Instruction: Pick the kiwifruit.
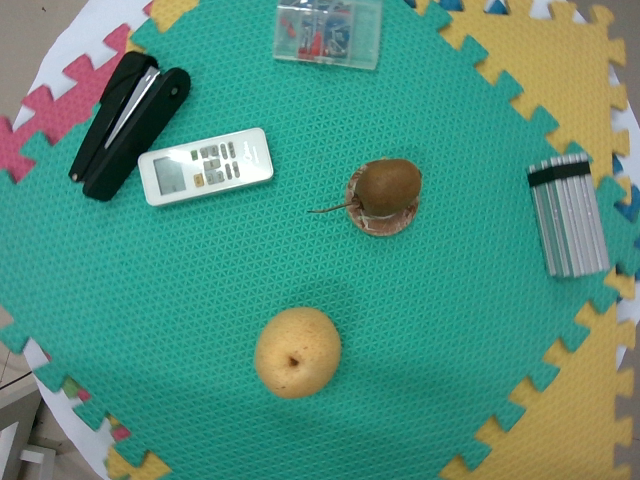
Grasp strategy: vertical